Question: Talk about the condition:
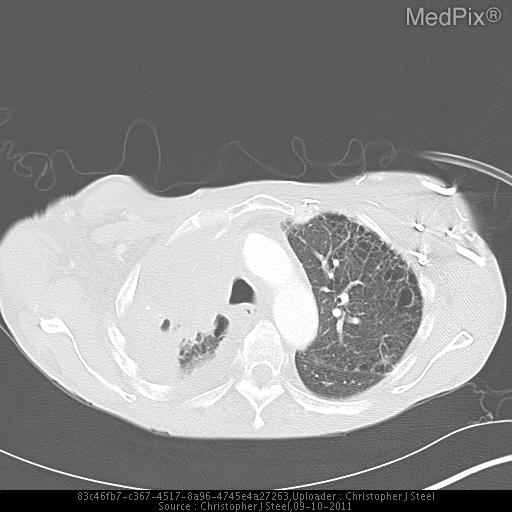
Answer: The disease is discussed as: Superior vena cava (SVC) syndrome occurs when there is compression of the SVC vessel wall that results in obstruction of blood flow returning to the heart. Common symptoms include dyspnea, jugular venous distention, and edema of the face and upper extremities. The most common cause is malignancy. In cases of SVC syndrome secondary to malignancy, 90% are caused by either bronchogenic carcinoma or non-Hodgkin's lymphoma. Around 2-4% of all lung cancer patients will develop SVC syndrome at some point during their disease course. While Hodgkin's lymphoma is known for mediastinal lymphadenopathy, it rarely causes SVC syndrome.

There are multiple other non-malignant etiologies. Patients with indwelling intravascular catheters can develop thrombosis resulting in obstruction of the vessel. Fibrosing mediastinitis can result in an excessive fibrotic reaction in the mediastinum that can affect multiple structures within this compartment, to include the SVC. Excessive radiation can cause a similar response, with fibrosis of the vessels resulting in SVC syndrome.

The severity of symptoms can vary based on the rate of occlusion. A rapid SVC occlusion may not allow enough time for systemic compensation with collateral vein formation, thus increasing the severity of symptoms.

Prognosis and treatment varies greatly but is often based on the etiology of disease.  Benign causes of SVC syndrome that can resolve completely if the underlying benign disease is treated. In other cases, such as advanced malignancy, the goal of therapy is palliation, such as use of radiation therapy or vascular stent placement. In general, surgical care is not the best option.

As most cases of SVC syndrome are due to malignancy, a key question is how advanced the disease as progressed.  If tumor is infiltrating the SVC (and mediastinum), resection will not provide a cure.  In cases of advanced malignancy, the goal of therapy is palliation, such as use of radiation therapyto shrink tumor burden or vascular stent placement for symptom relief. In general, surgical care is not the best option in these cases.   Steroids have been used for temporary relief of symptoms, but chronic steroid use can cause systemic fluid retention, which often exacerbates this condition.